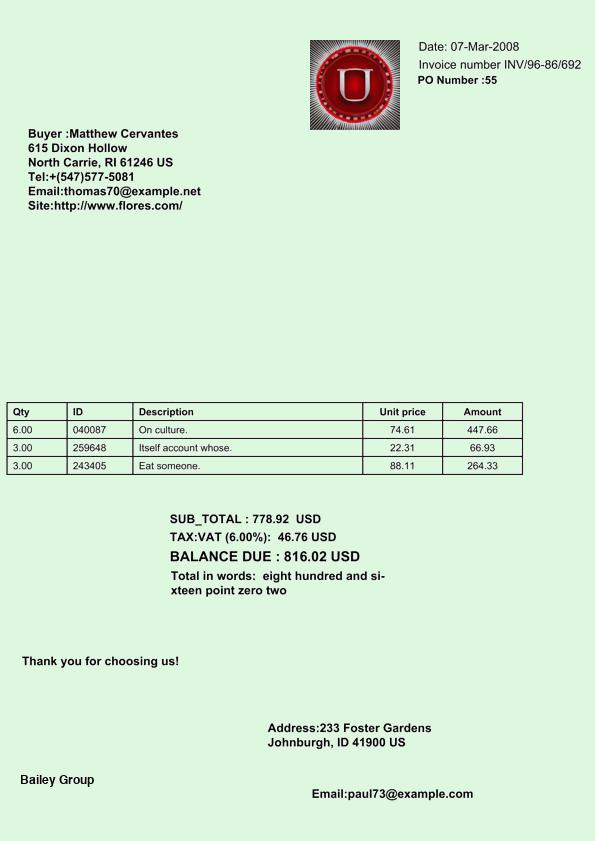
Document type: Invoice